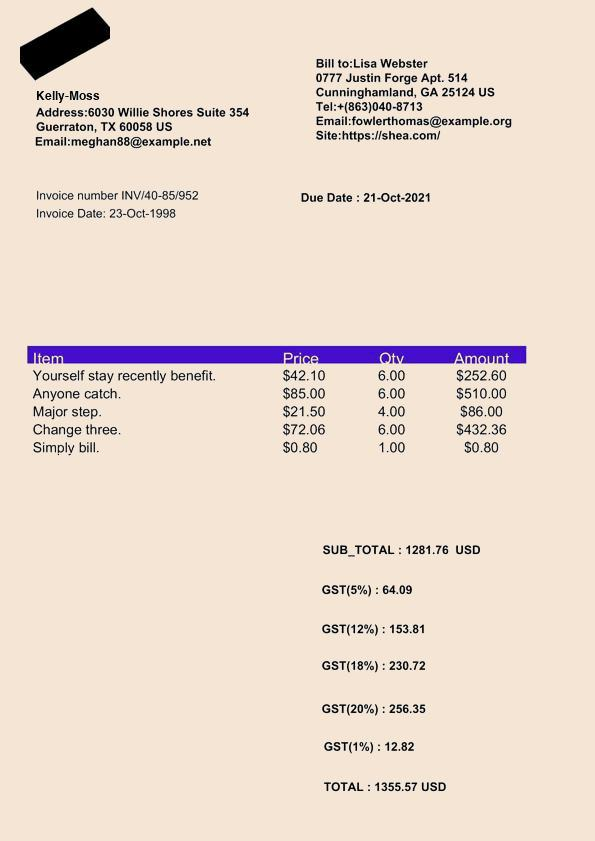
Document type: Invoice